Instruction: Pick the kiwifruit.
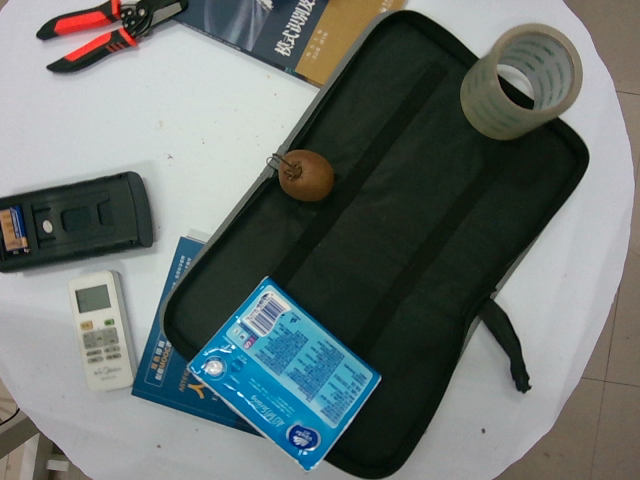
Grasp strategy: vertical